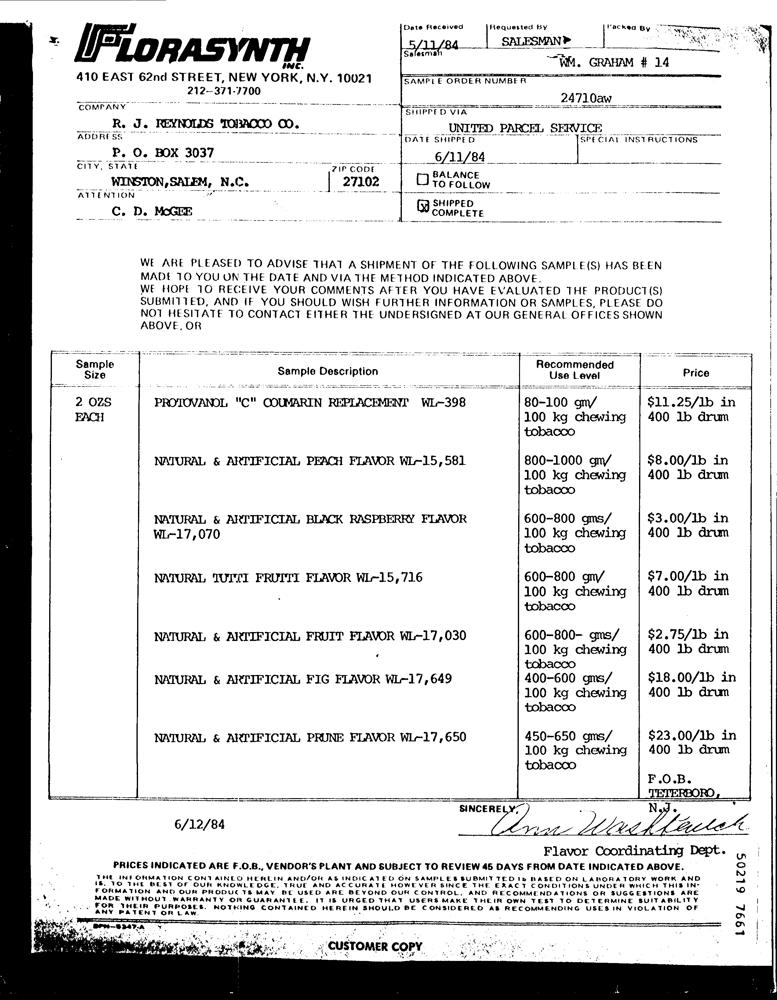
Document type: Invoice